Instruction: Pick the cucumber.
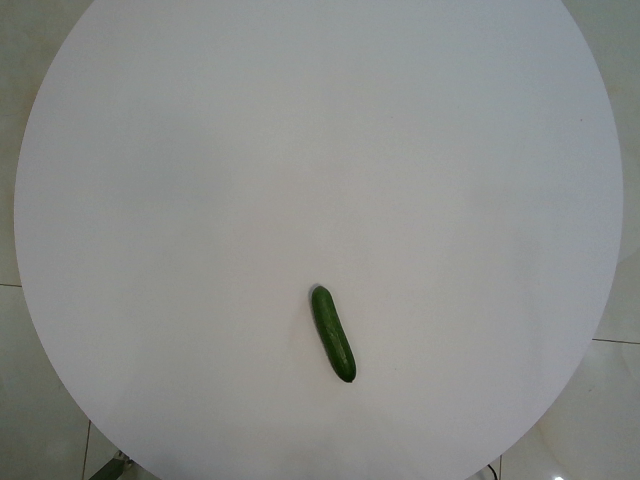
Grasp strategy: vertical